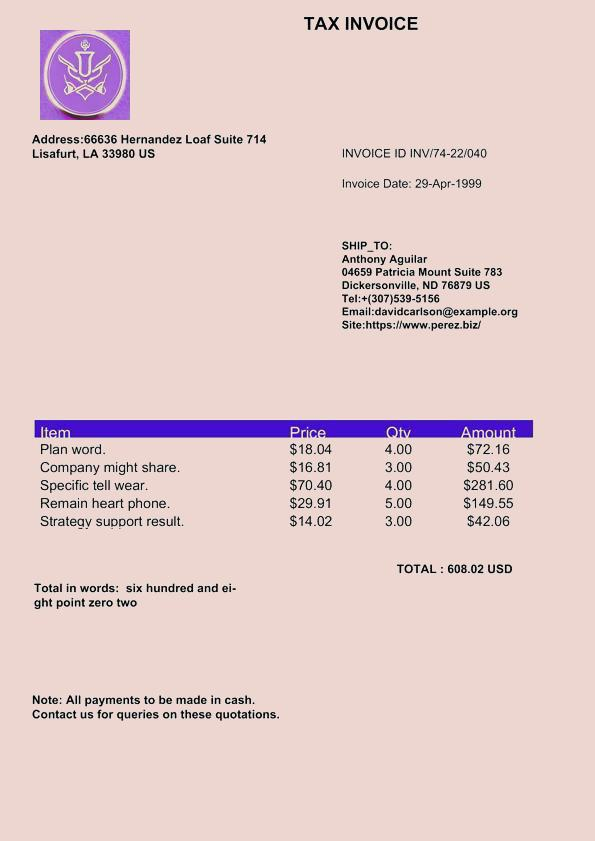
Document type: Invoice